Question: What is the filing due date as per the document?
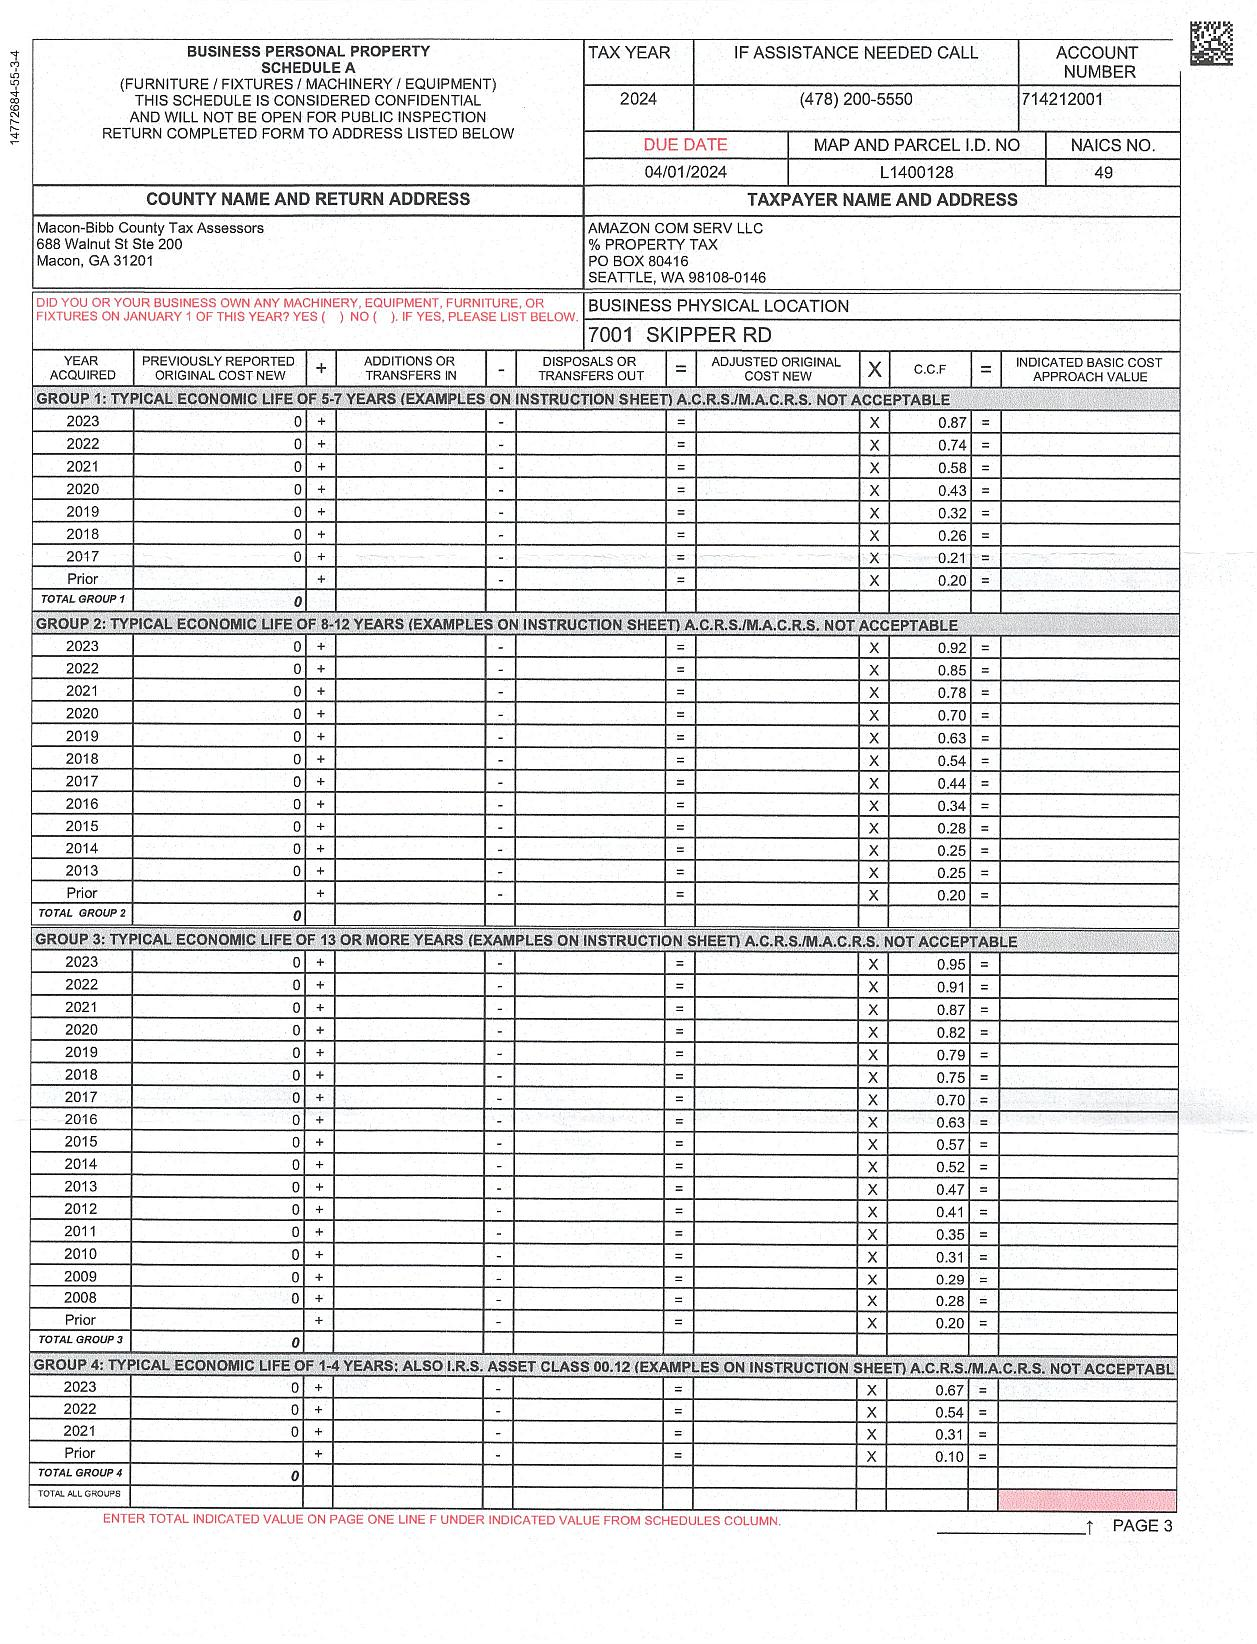
Answer: "4/1/24"